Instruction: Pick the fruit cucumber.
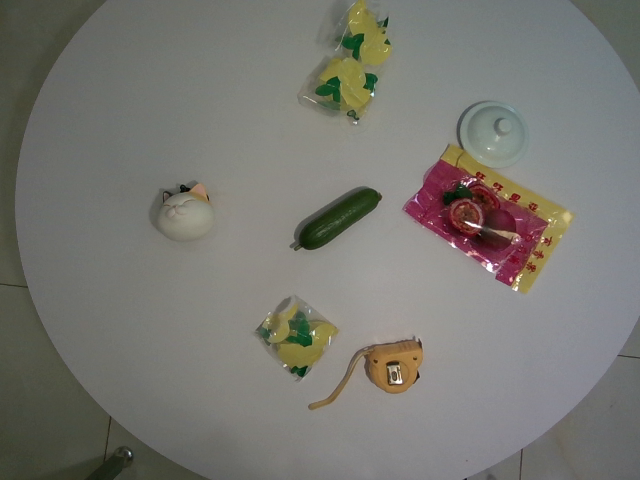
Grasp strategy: vertical